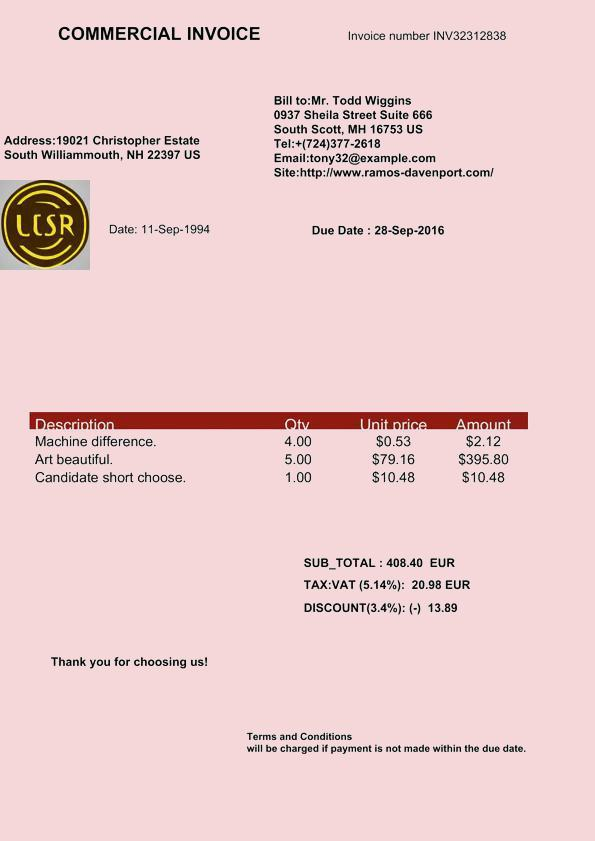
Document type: Invoice